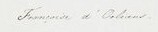
Signature of: princess françoise of orléans